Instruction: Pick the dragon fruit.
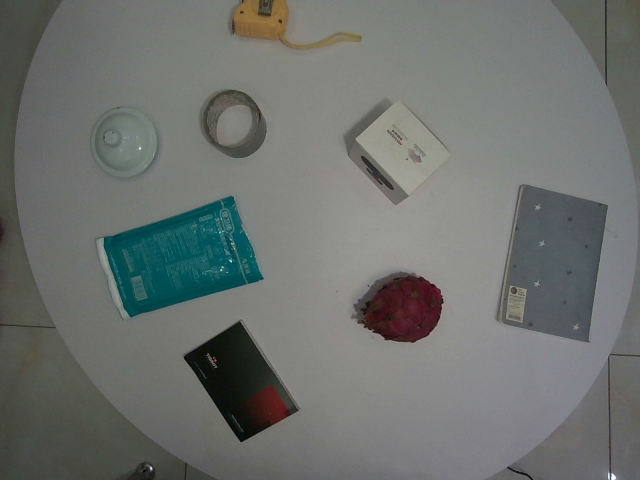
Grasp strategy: vertical